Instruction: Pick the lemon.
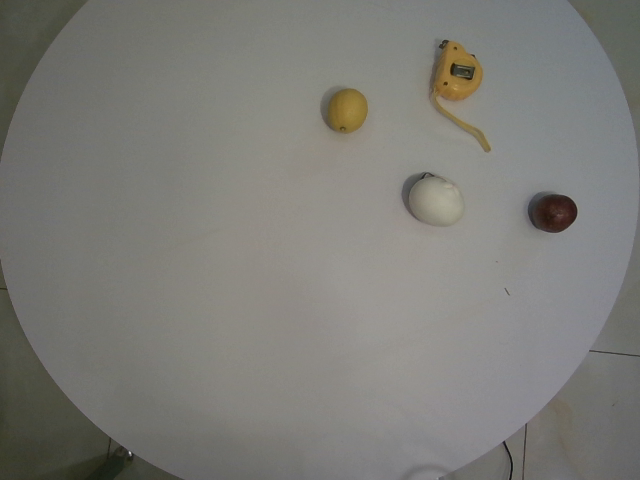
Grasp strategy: vertical